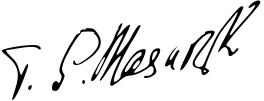
Signature of: tomáš garrigue masaryk